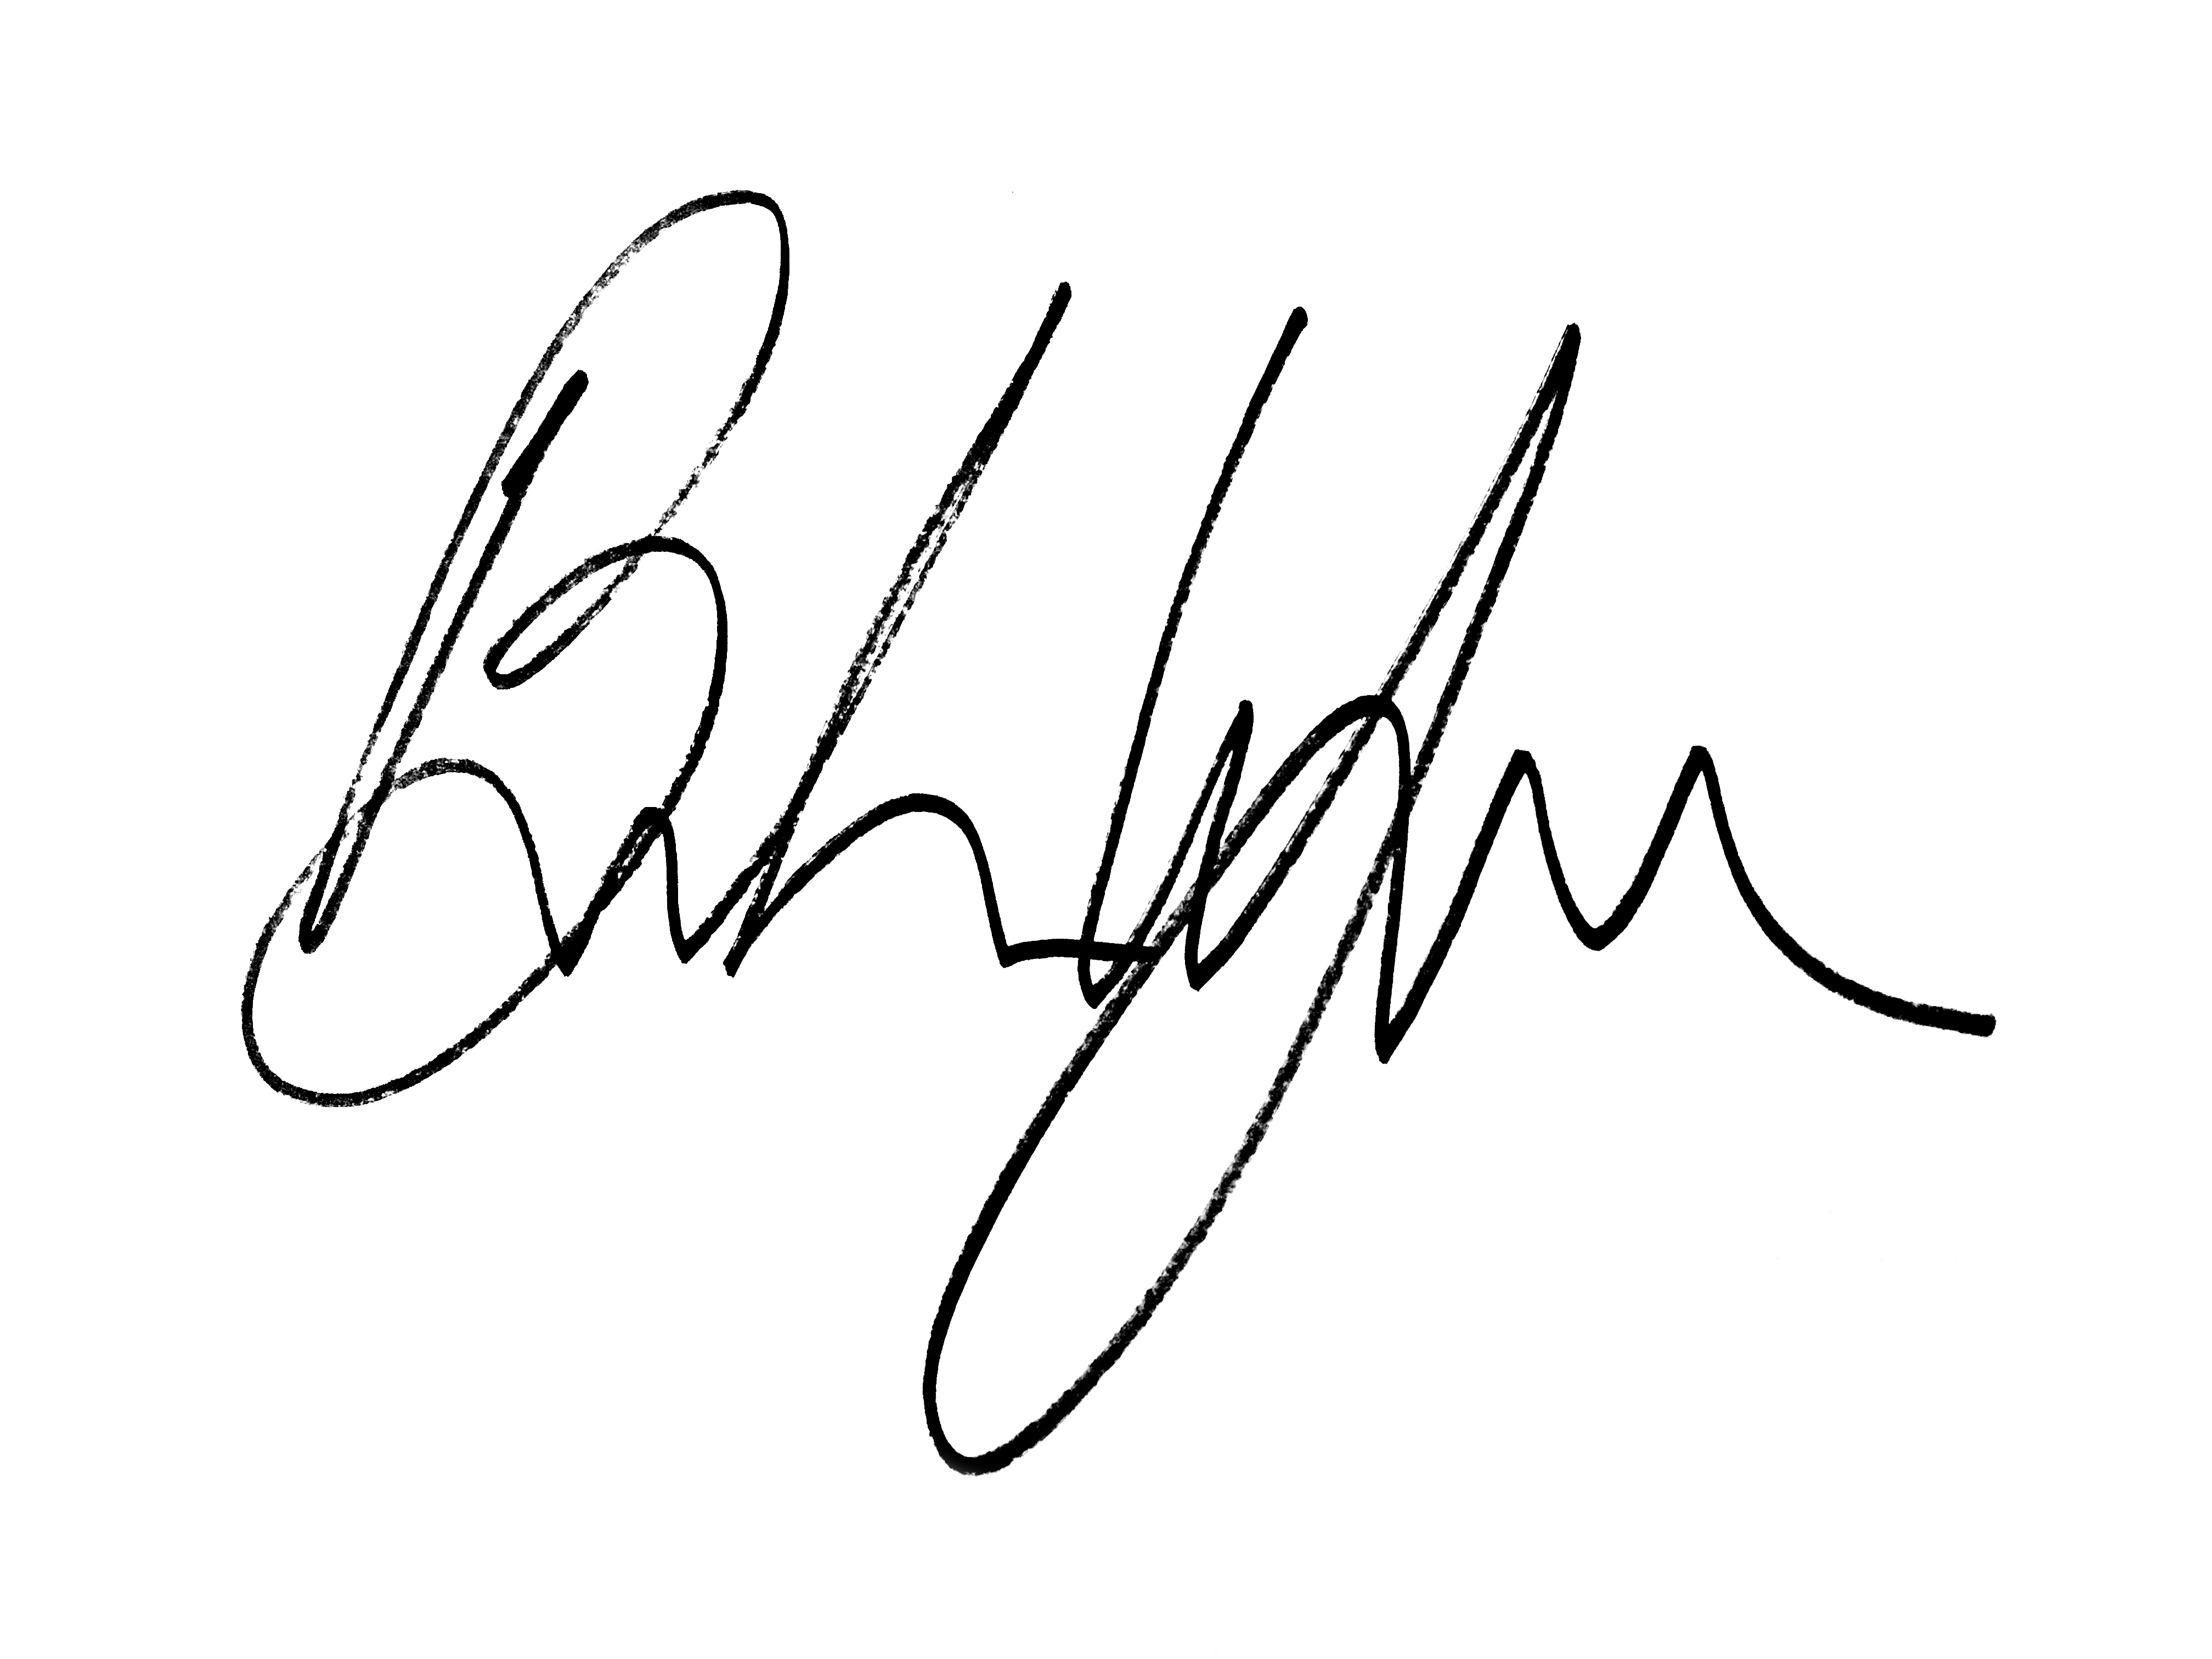
Signature of: brandon wynn